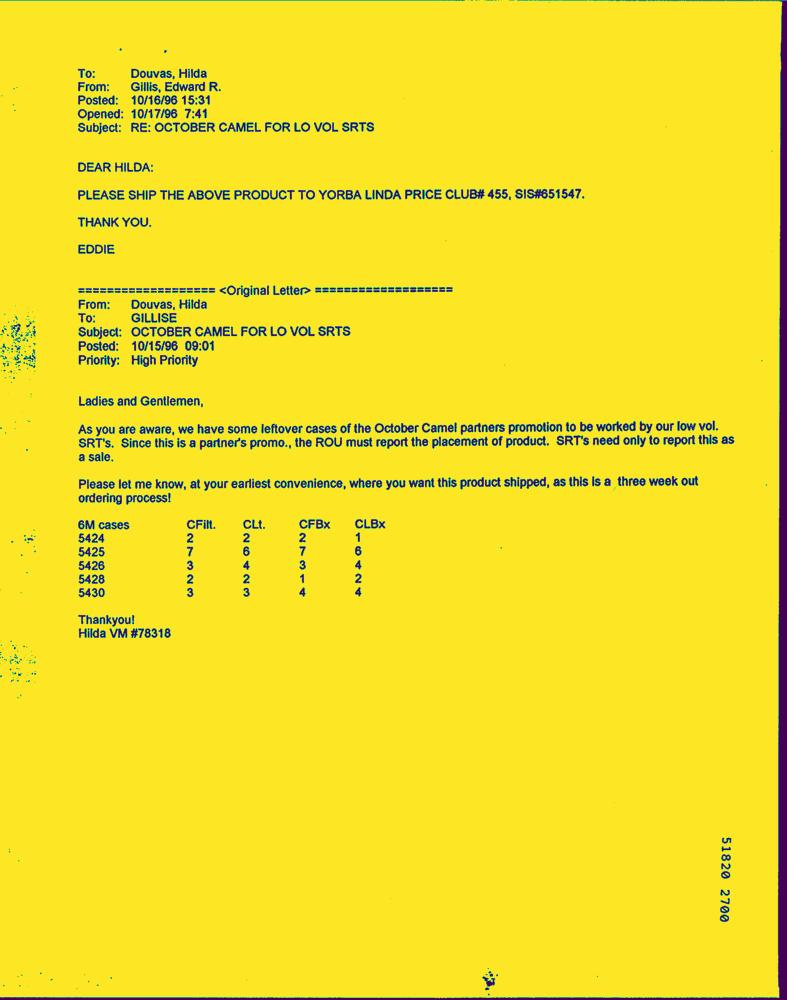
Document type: Letter-Doc